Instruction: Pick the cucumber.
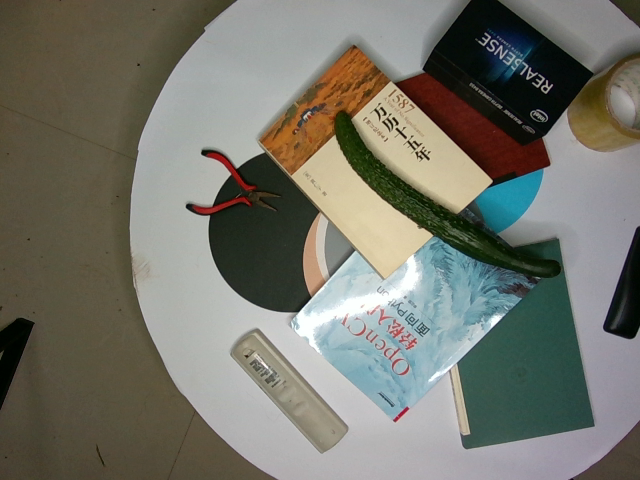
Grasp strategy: vertical